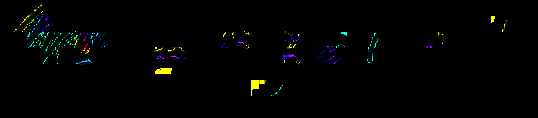
Signature of: william hayes ward